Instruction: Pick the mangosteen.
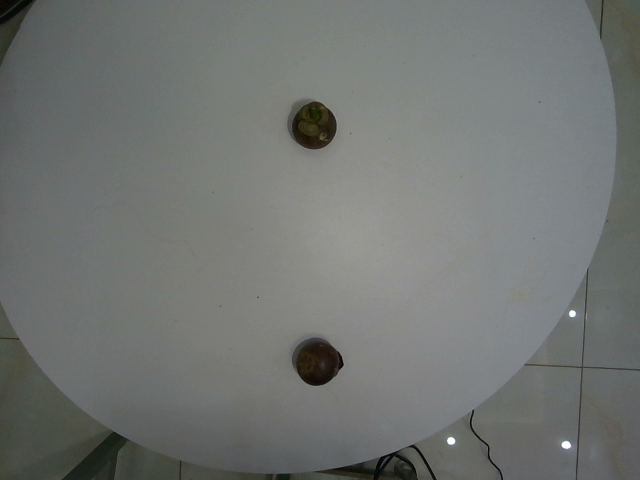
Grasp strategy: vertical